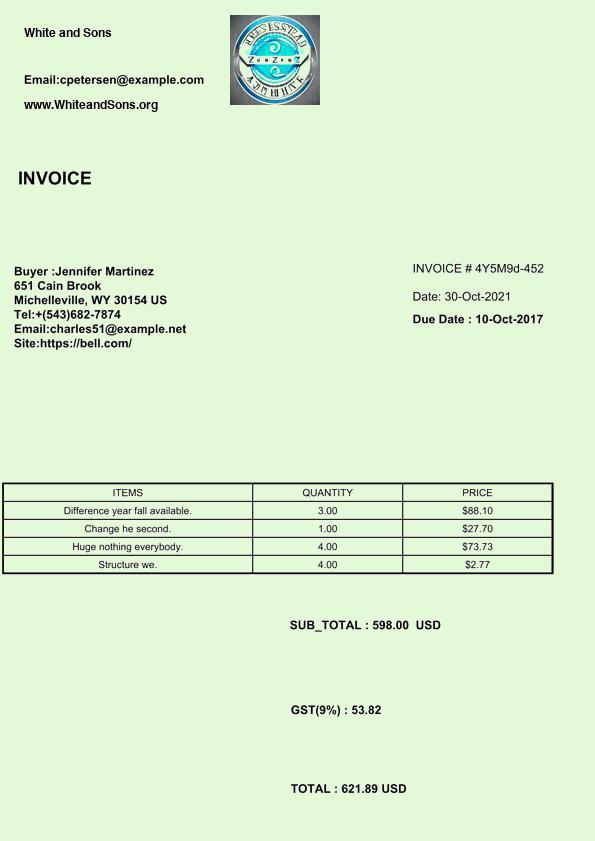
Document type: Invoice